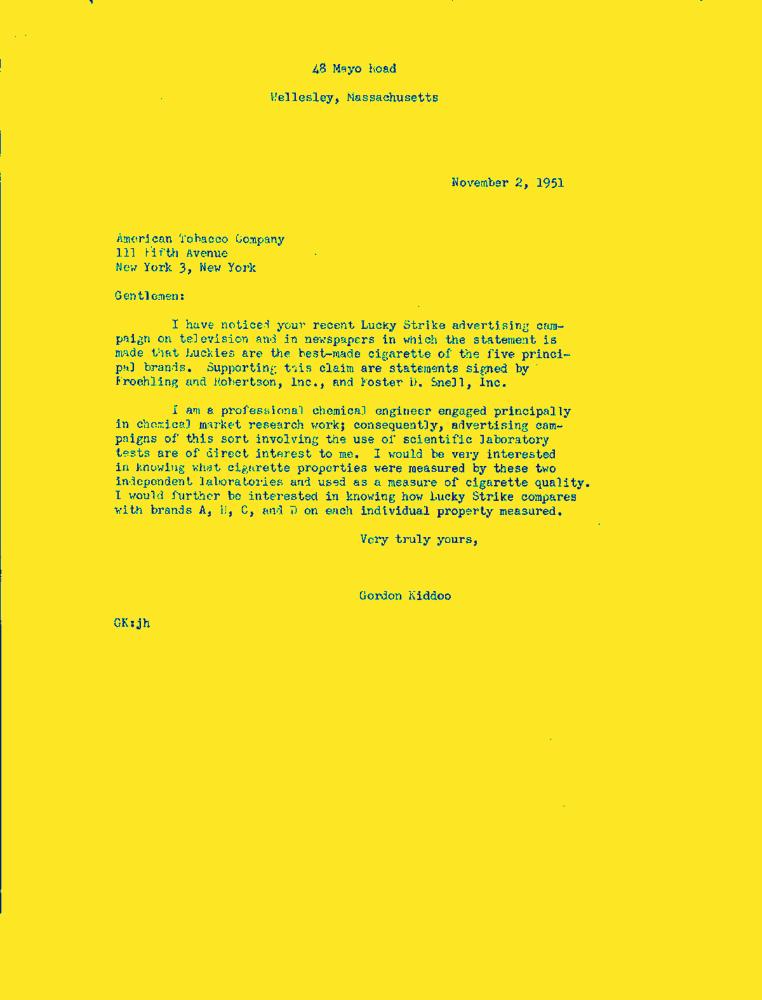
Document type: Letter-Doc